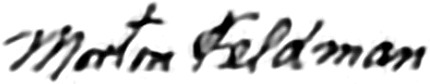
Signature of: morton feldman